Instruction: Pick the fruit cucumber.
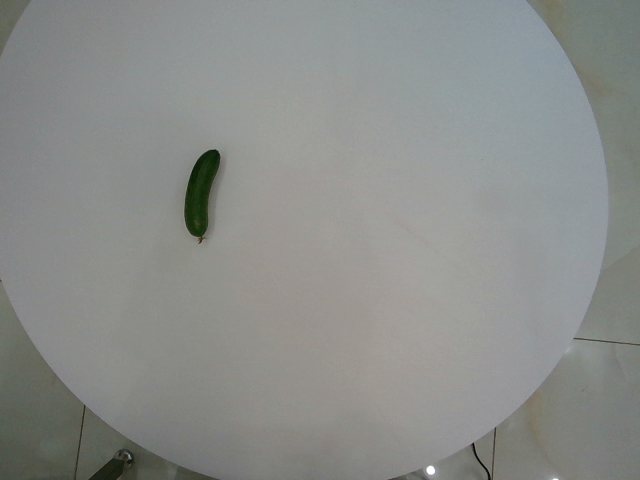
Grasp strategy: vertical